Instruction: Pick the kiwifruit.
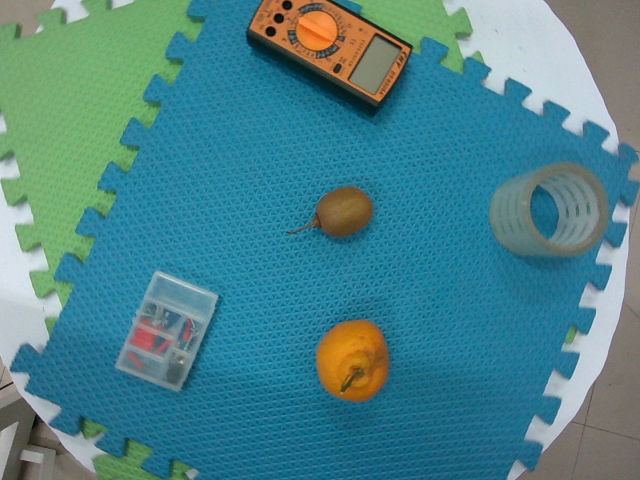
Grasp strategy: vertical